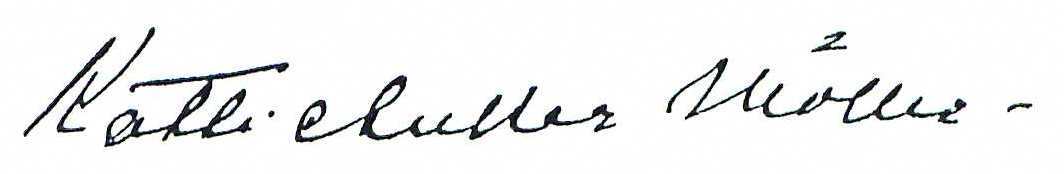
Signature of: katti anker møller